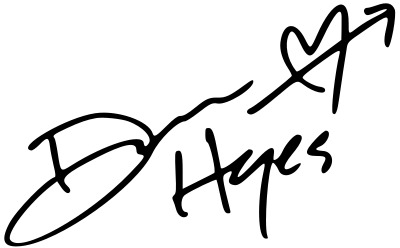
Signature of: darren hayes